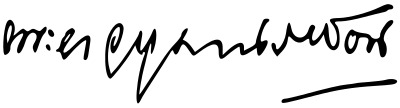
Signature of: phraya anuman rajadhon